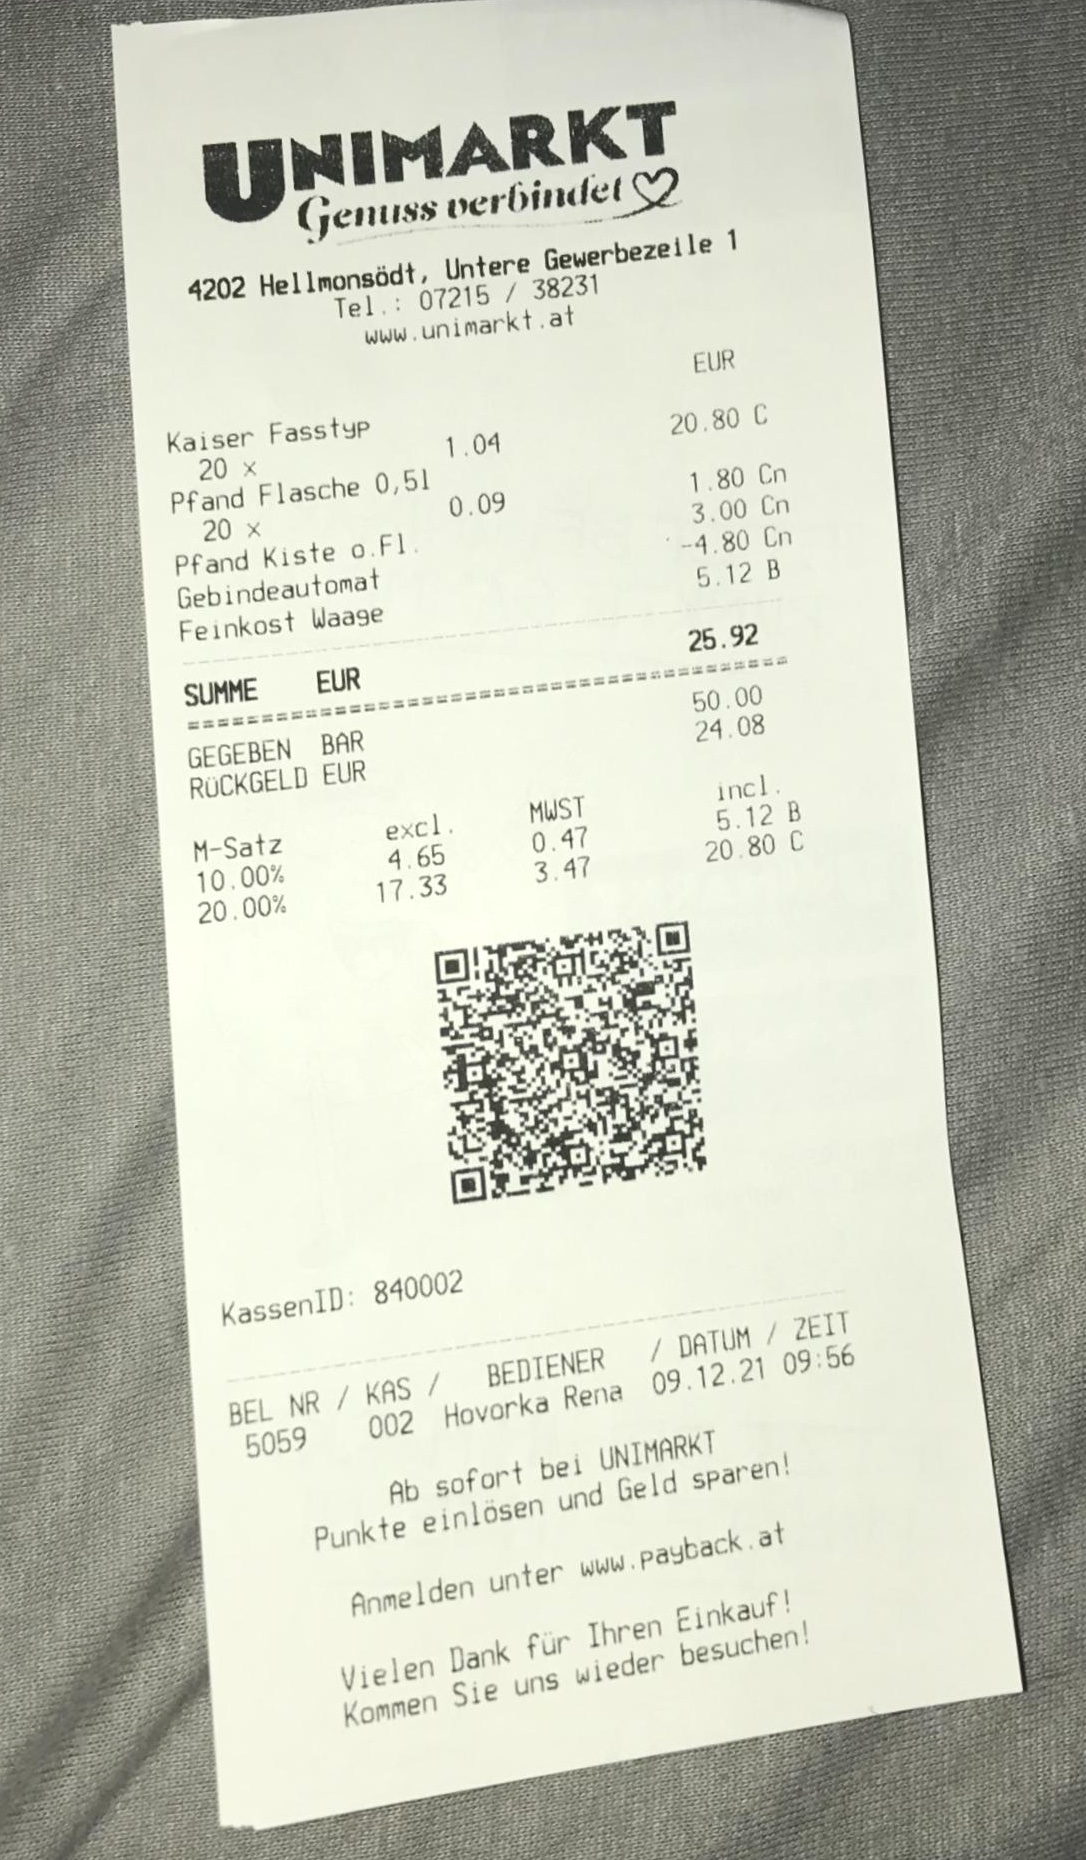
gt_parse: lang: de
criticals: name: SUMME EUR
price: 25.92
store: UNIMARKT